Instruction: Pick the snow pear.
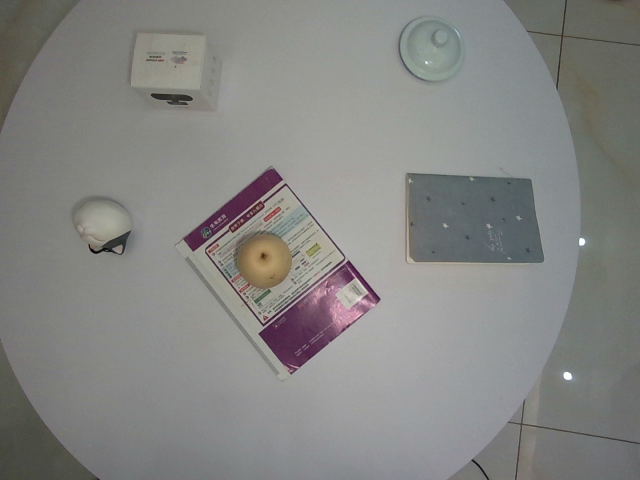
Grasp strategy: vertical